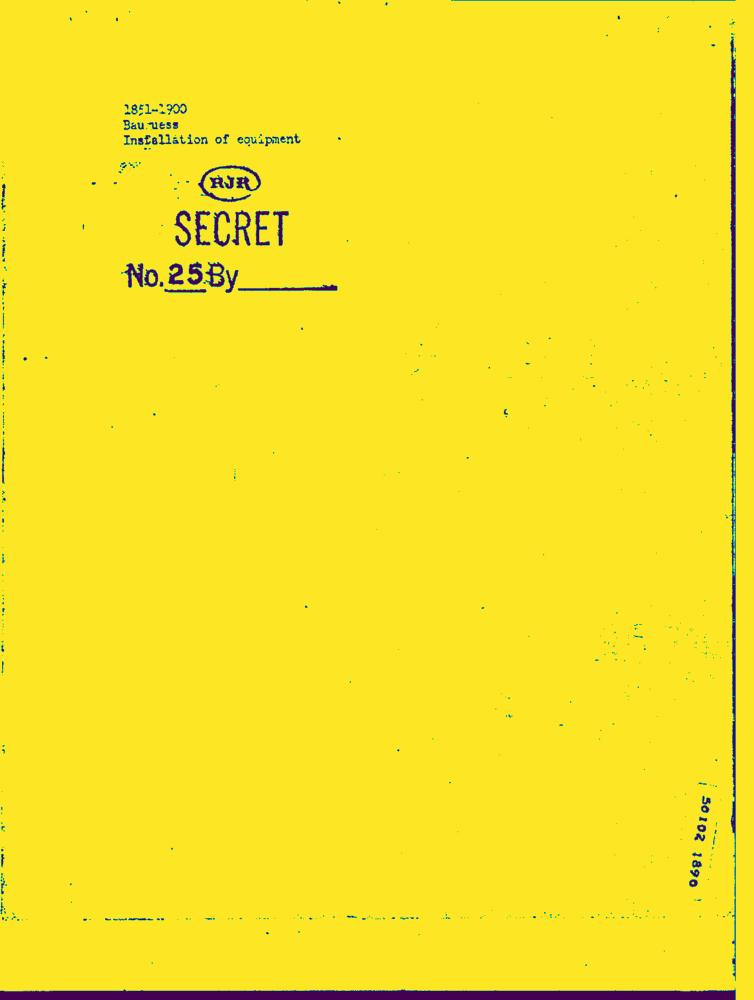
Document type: Hand-Written